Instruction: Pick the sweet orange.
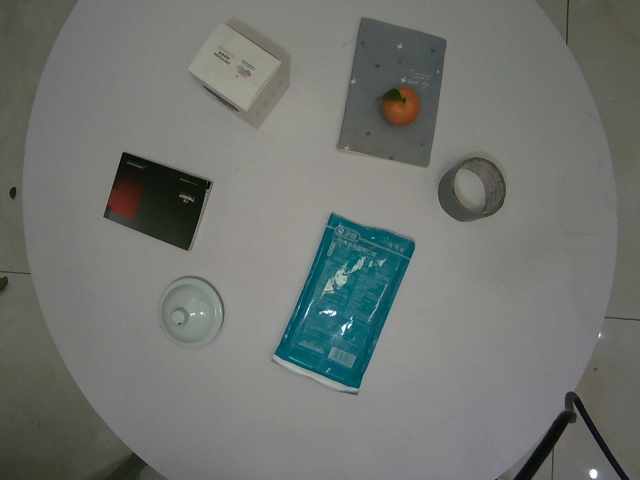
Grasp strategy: vertical